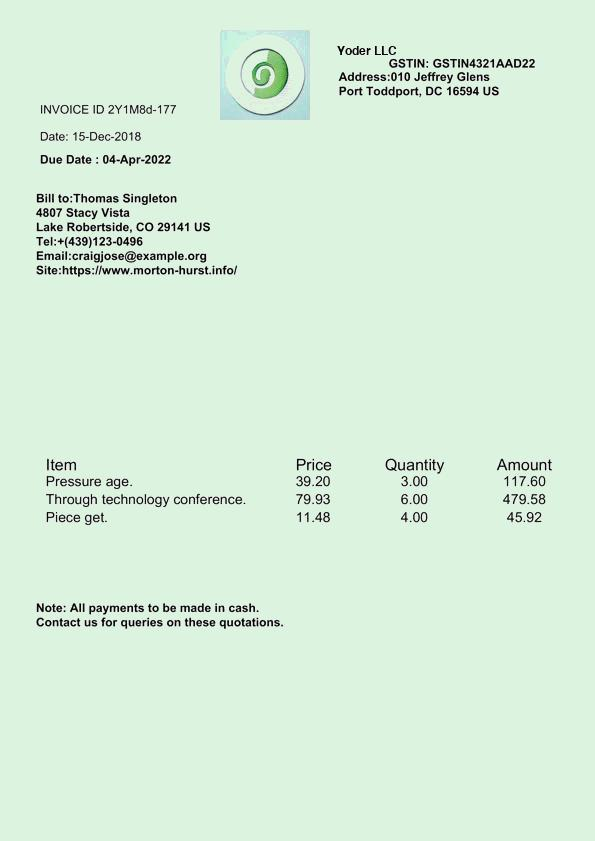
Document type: Invoice